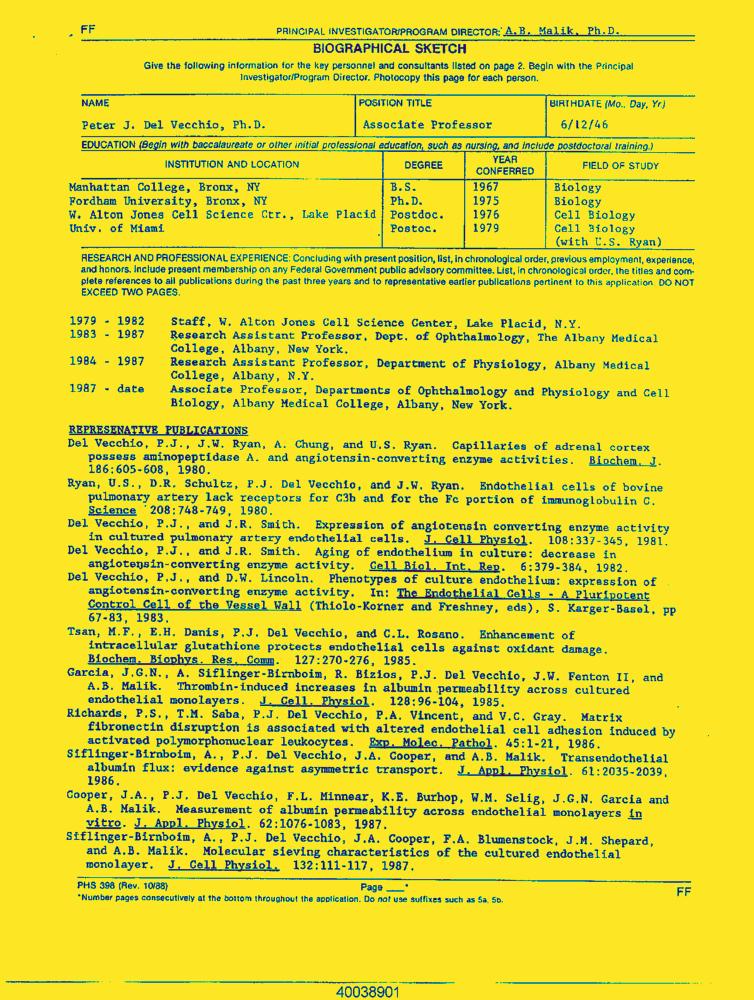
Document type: Resume-Doc